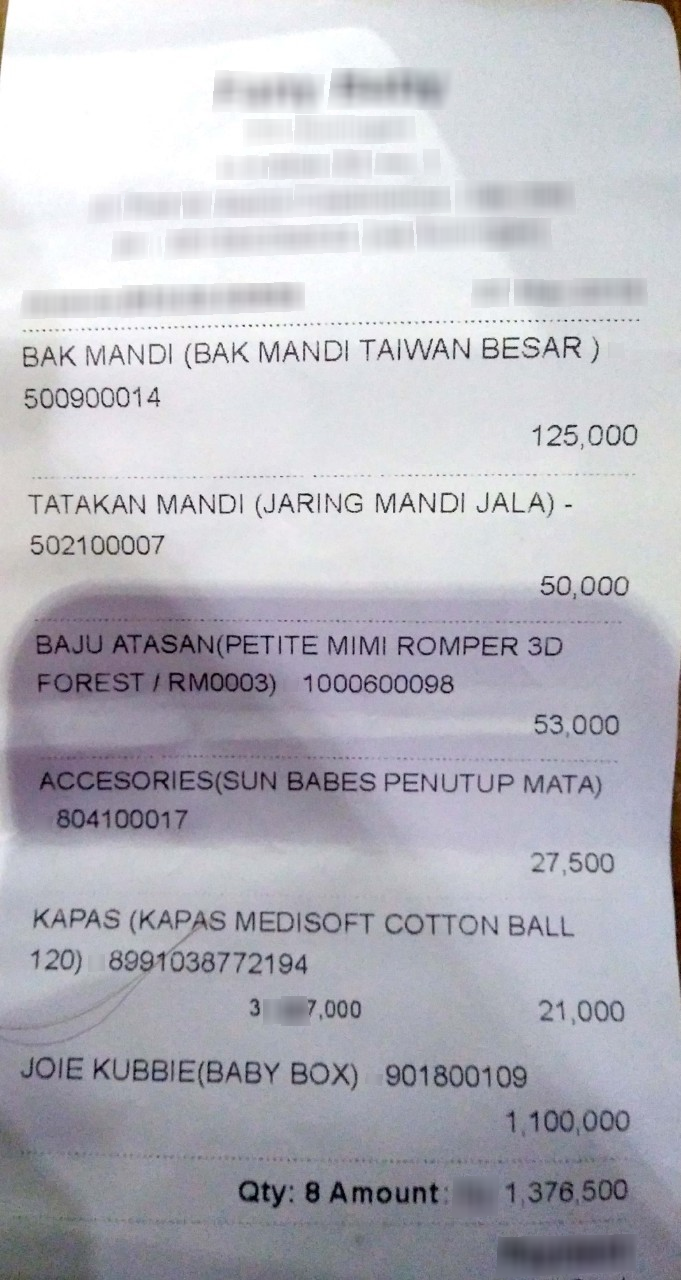
Number of items: 6
Total: 1,376,500
OCR text regions:
text: Amount:
text: 1,376,500
text: Qty:
text: 8
text: BAK
text: MANDI
text: (BAK
text: MANDI
text: TAIWAN
text: BESAR)
text: 500900014
text: 125,000
text: TATAKAN
text: MANDI
text: (JARING
text: MANDI
text: JALA)
text: -
text: 502100007
text: 50,000
text: BAJU
text: ATASAN(PETITE
text: MIMI
text: ROMPER
text: 3D
text: FOREST
text: /
text: RM0003)
text: 1000600098
text: 53,000
text: ACCESORIES(SUN
text: BABES
text: PENUTUP
text: MATA)
text: 804100017
text: 27,500
text: KAPAS
text: (KAPAS
text: MEDISOFT
text: COTTON
text: BALL
text: 120)
text: 8991038772194
text: 3
text: 7,000
text: 21,000
text: JOIE
text: KUBBIE(BABY
text: BOX)
text: 901800109
text: 1,100,000